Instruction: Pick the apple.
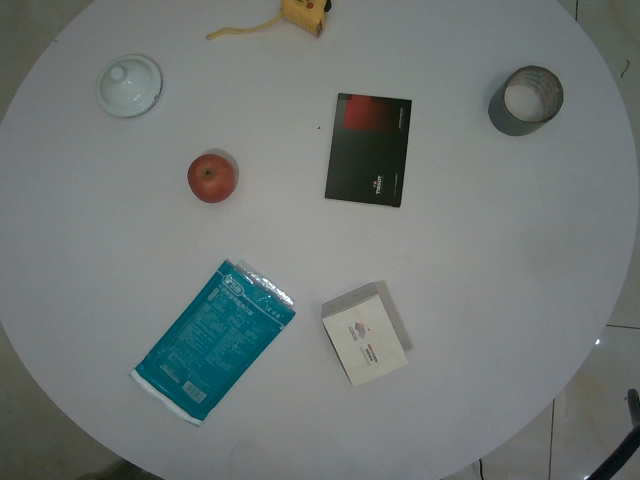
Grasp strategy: vertical